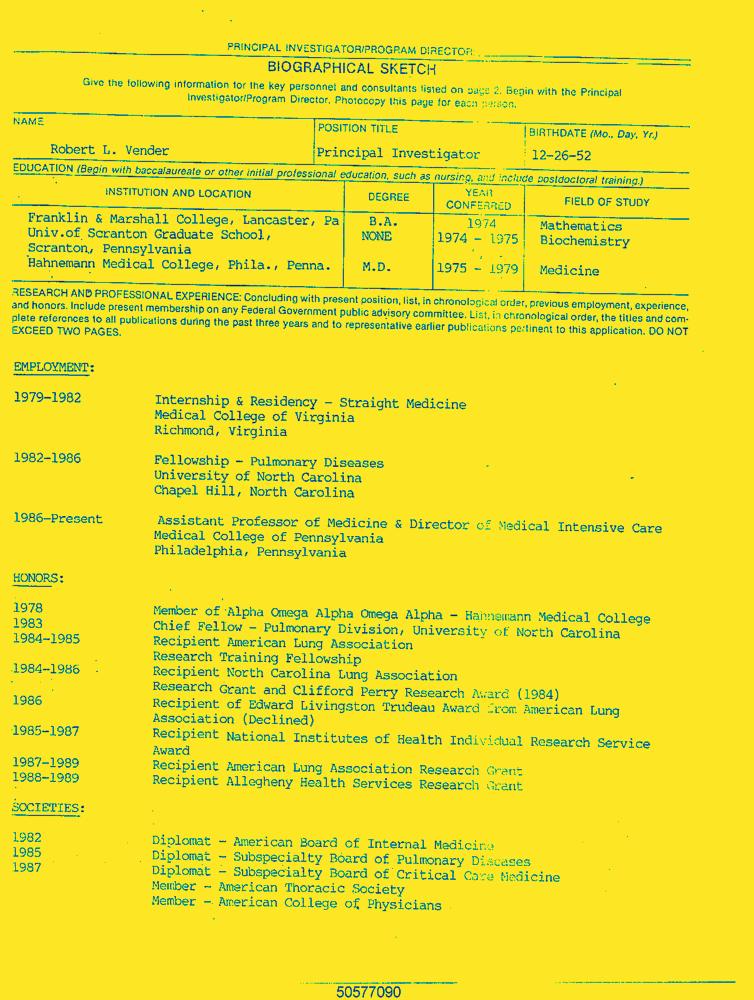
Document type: Resume-Doc